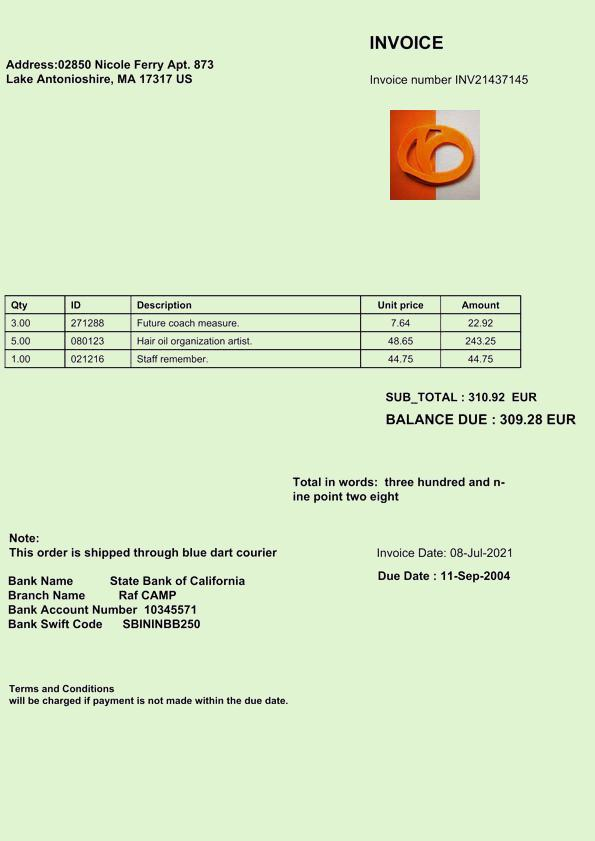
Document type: Invoice